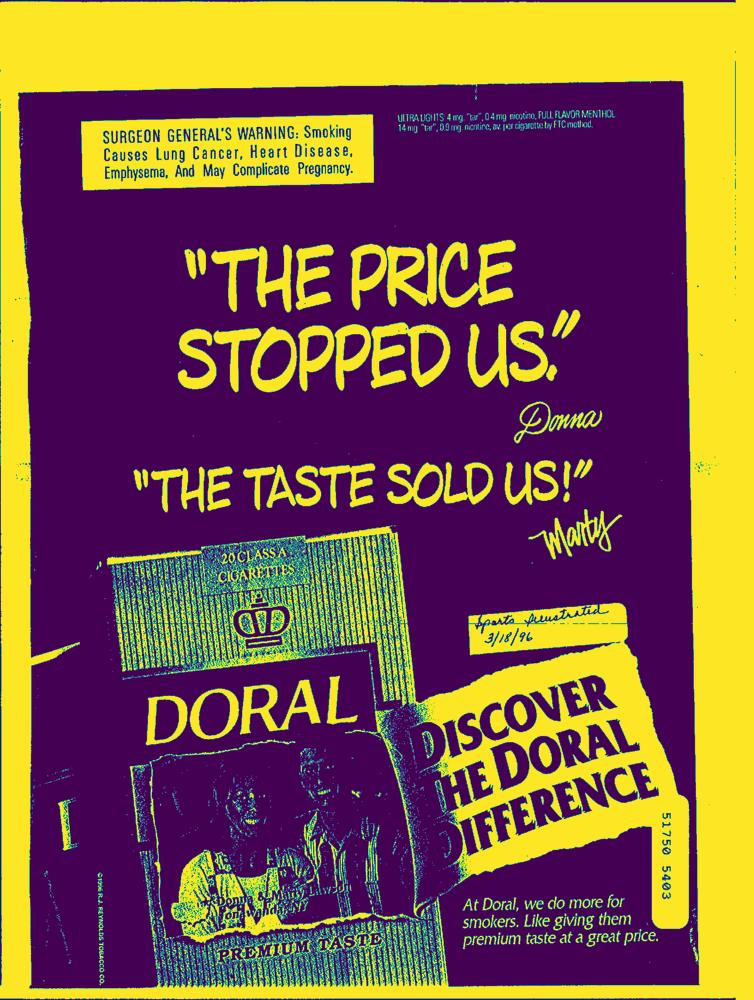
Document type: AD